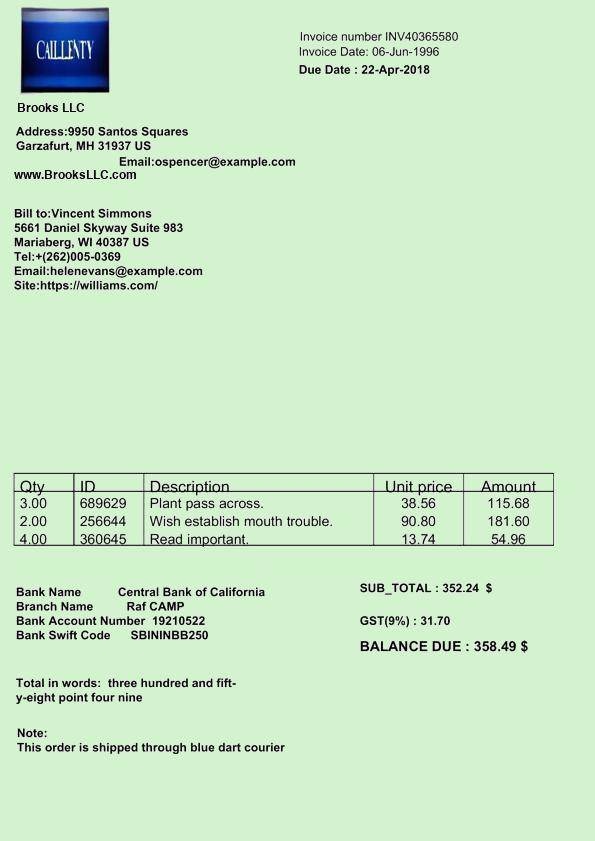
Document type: Invoice